Question: What is the main concern?
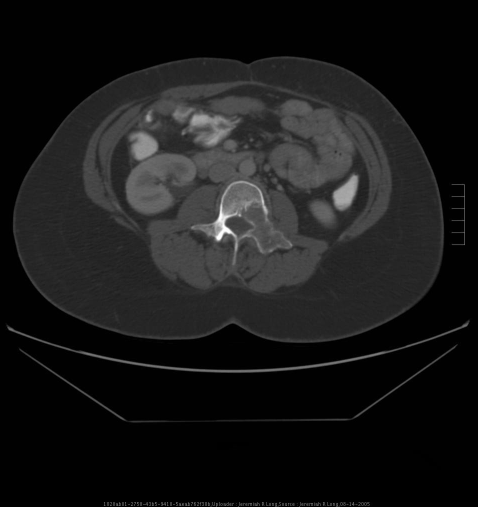
Answer: The findings suggest Lytic lesion within the left posterior elements of the L3 vertebra.. Axial CT of the abdomen at the L3 level demonstrating a lytic lesion within the posterior elements of the left L3 vertebra.. The patient might have a history of 39 year old female with lumbar back pain..